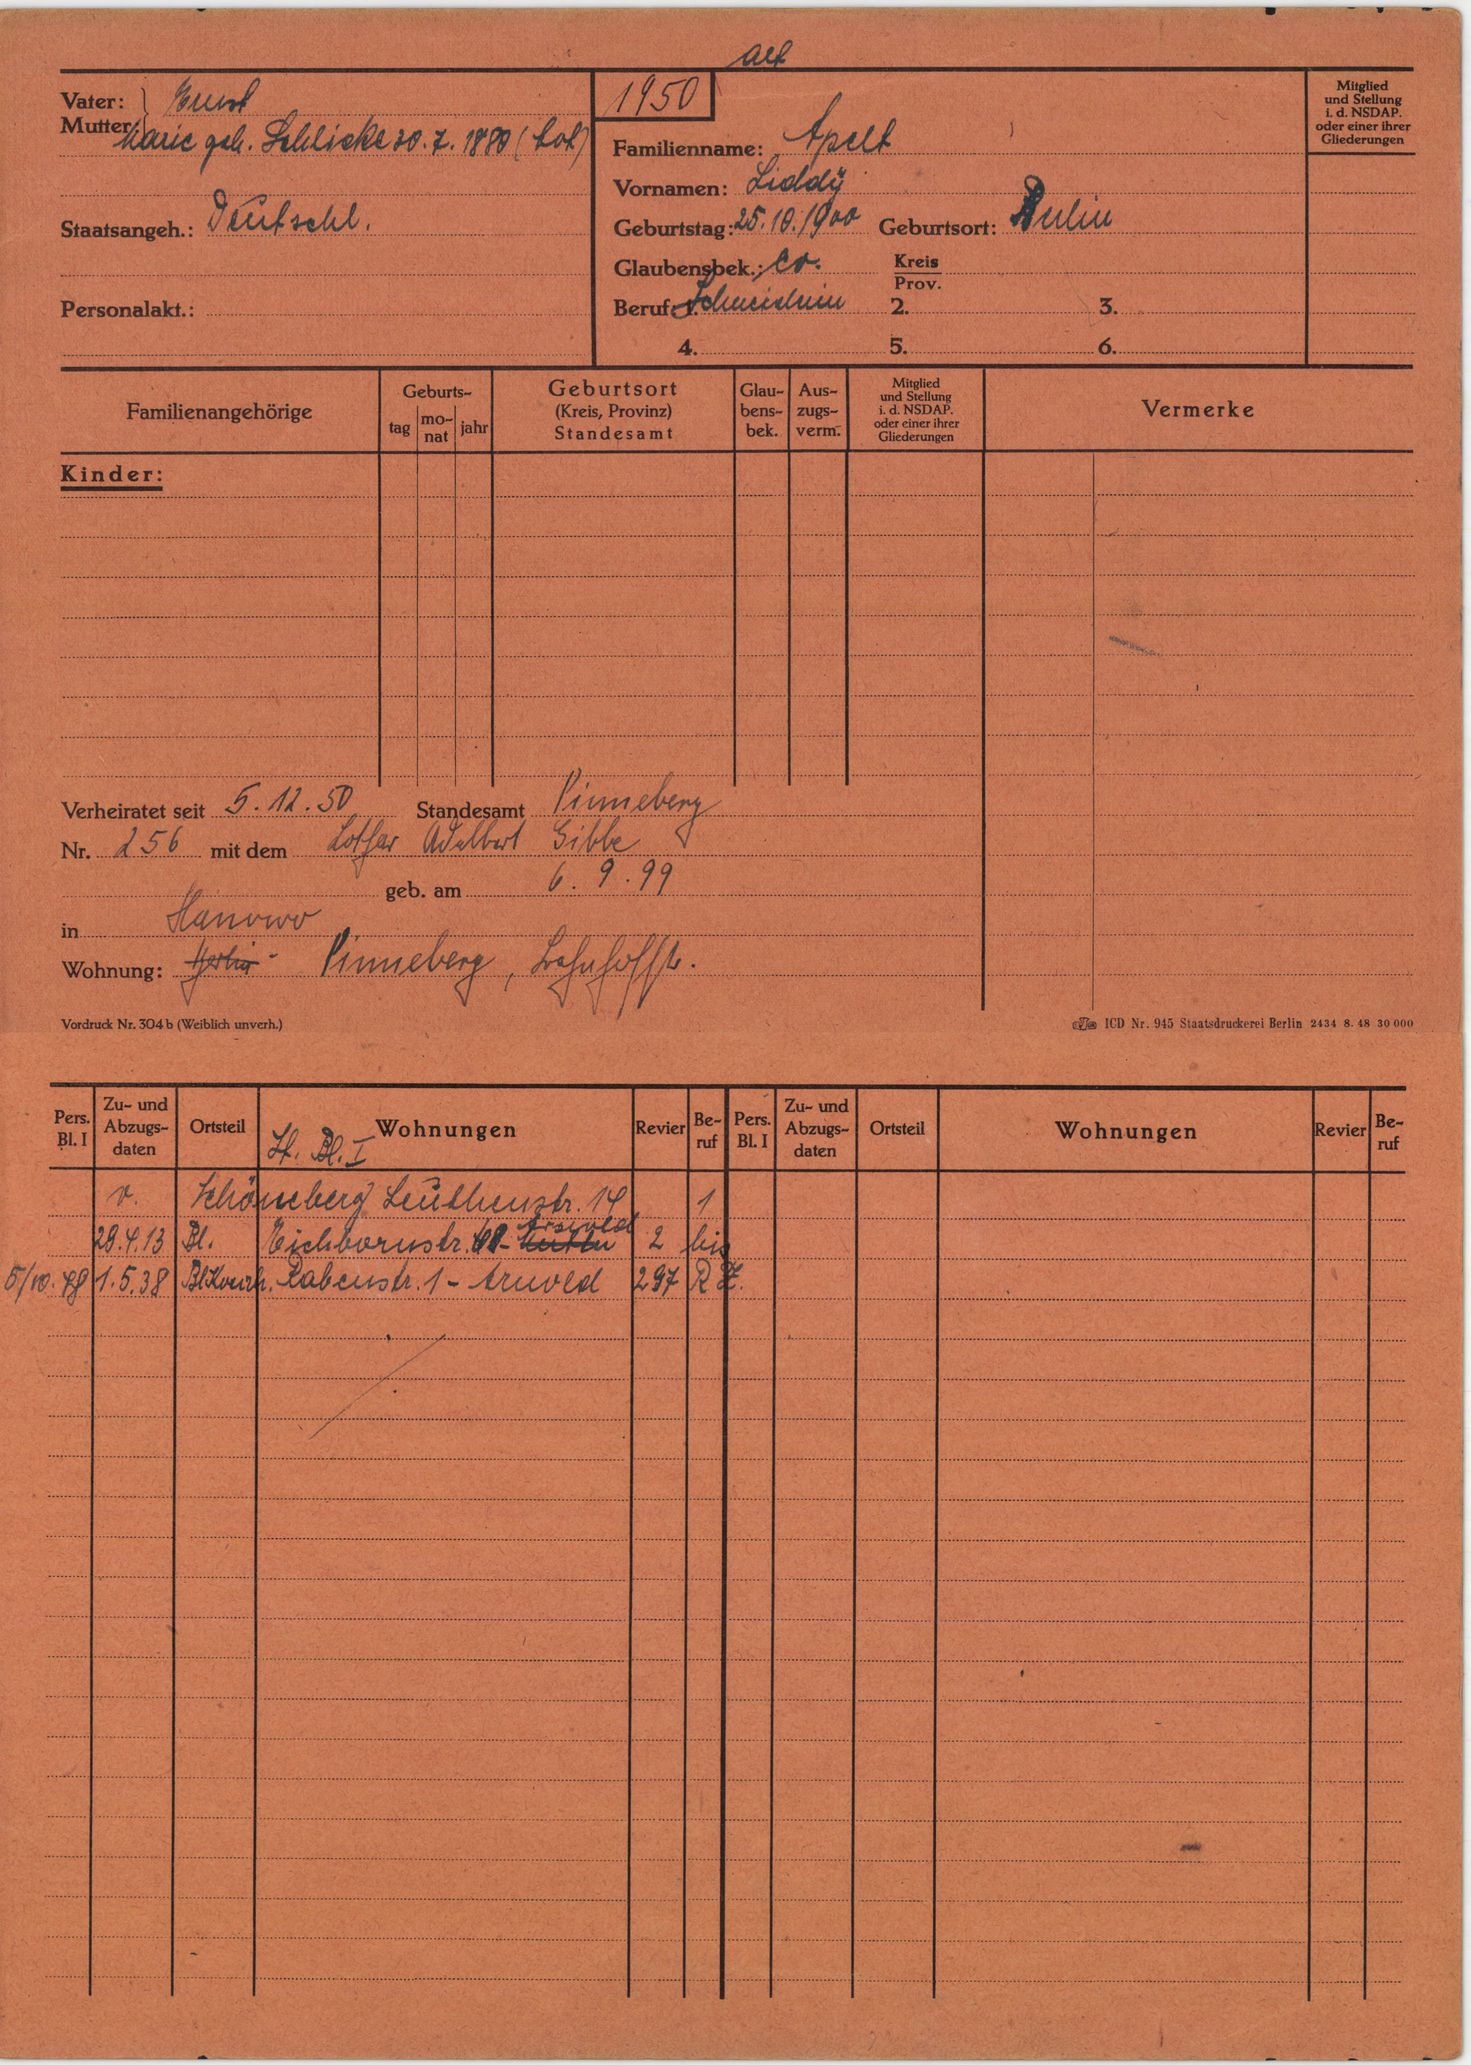
Apelt